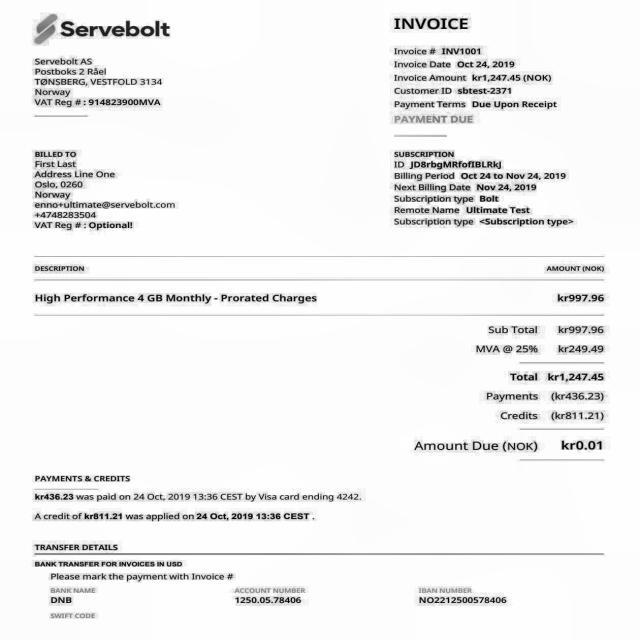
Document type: Invoice